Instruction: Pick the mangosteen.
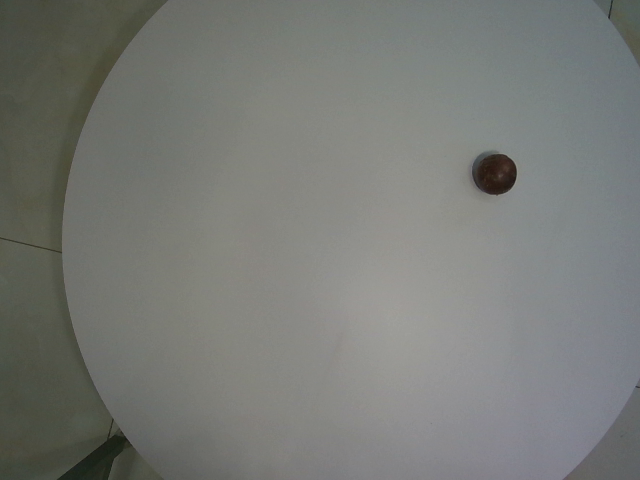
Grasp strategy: vertical